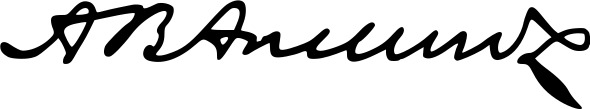
Signature of: alexander boyd andrews